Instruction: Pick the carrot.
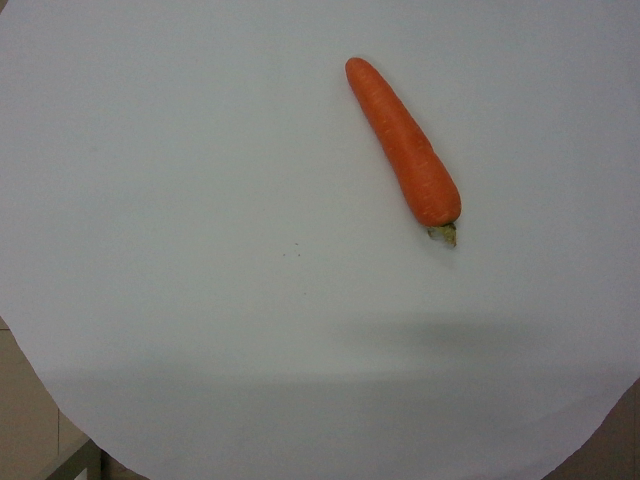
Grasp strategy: vertical